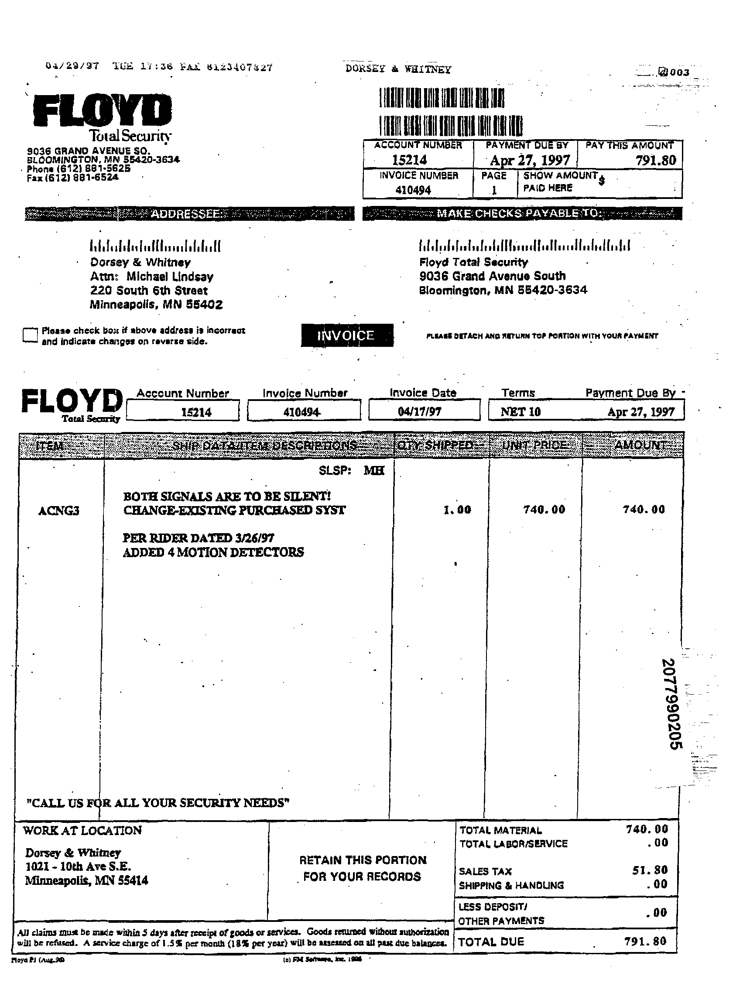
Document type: Invoice